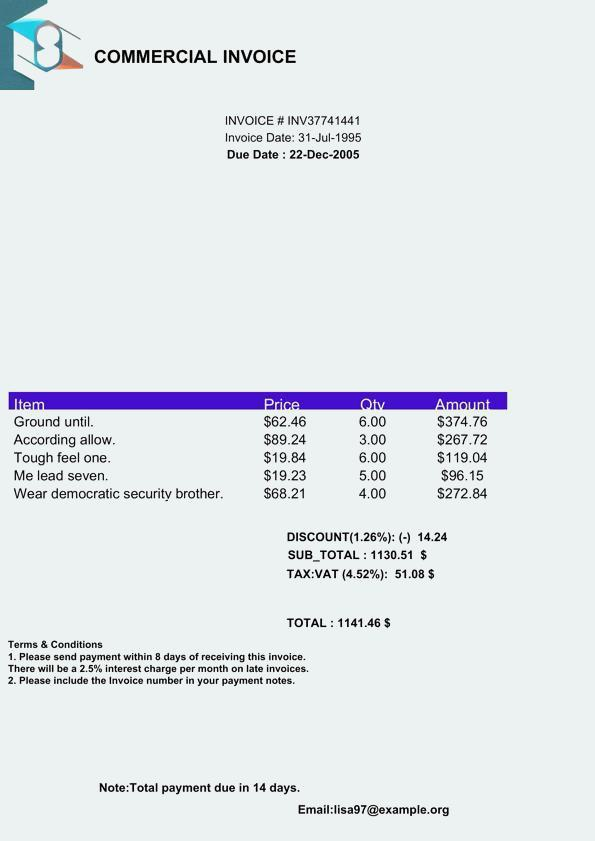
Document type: Invoice